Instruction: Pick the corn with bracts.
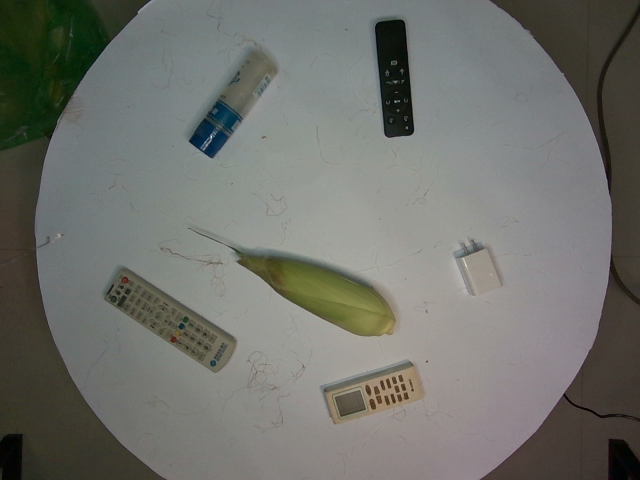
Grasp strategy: vertical